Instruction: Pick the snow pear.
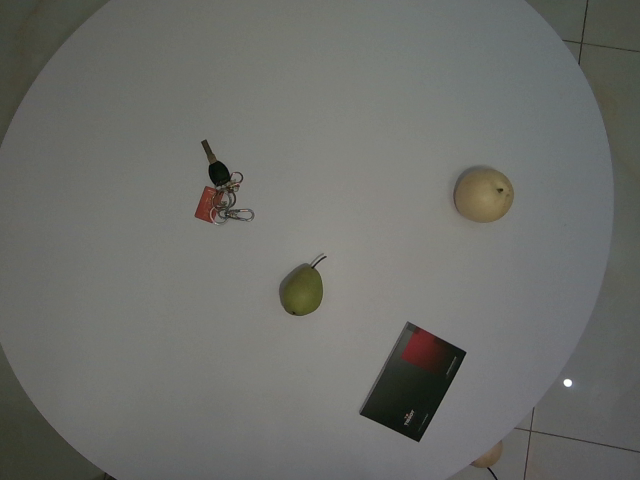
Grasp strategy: vertical